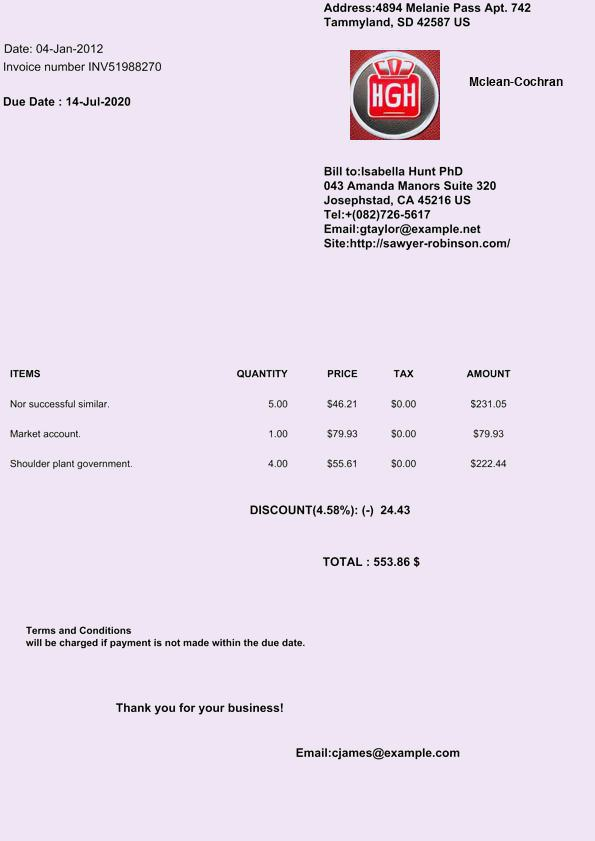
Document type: Invoice